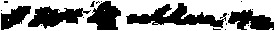
Signature of: john mcmullen